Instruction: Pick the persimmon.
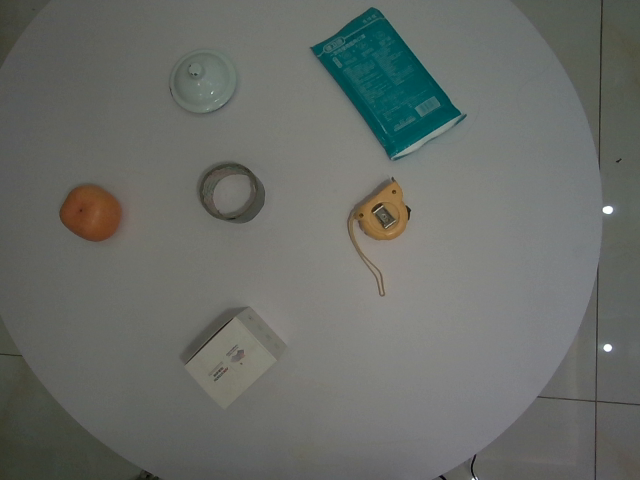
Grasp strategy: vertical